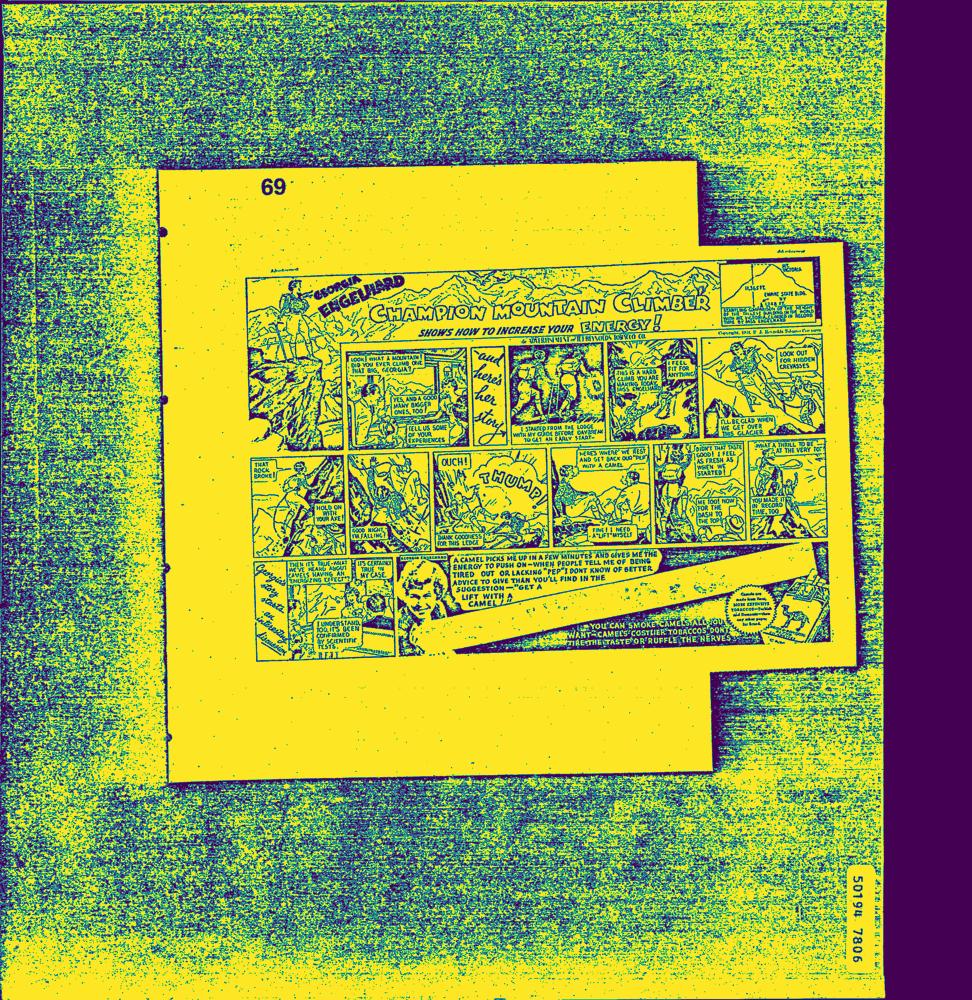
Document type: AD